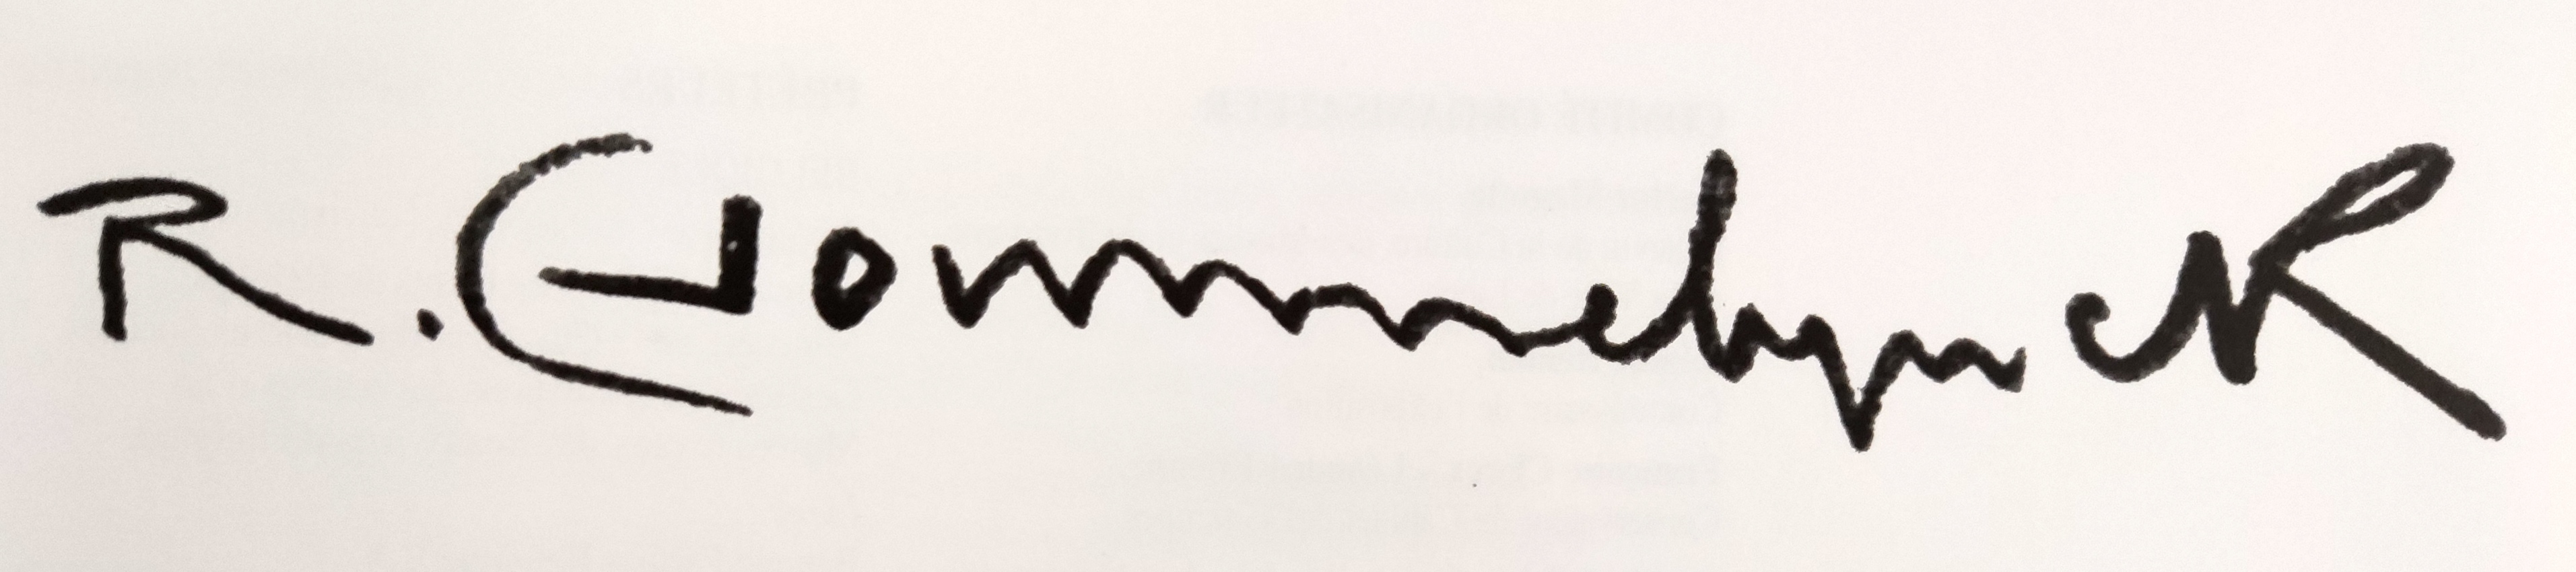
Signature of: robert crommelynck